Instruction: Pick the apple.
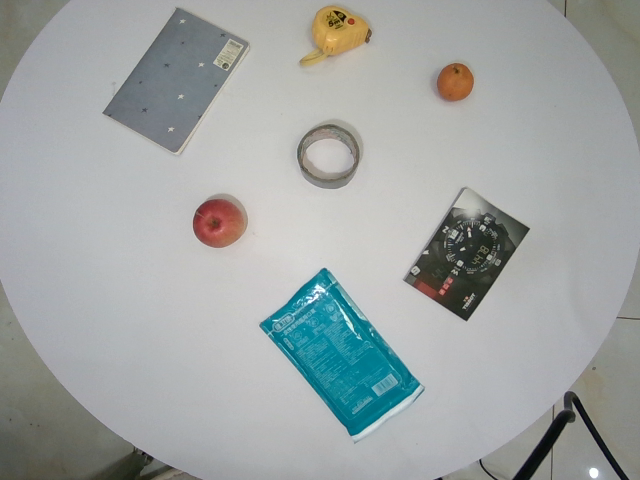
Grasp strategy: vertical